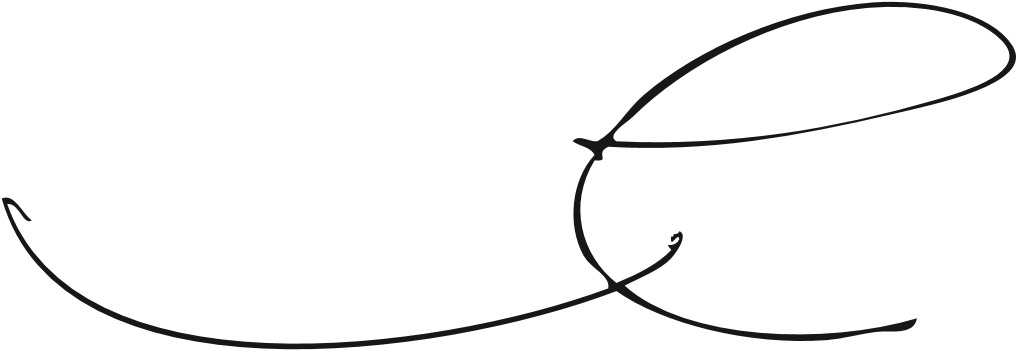
Signature of: vince cable